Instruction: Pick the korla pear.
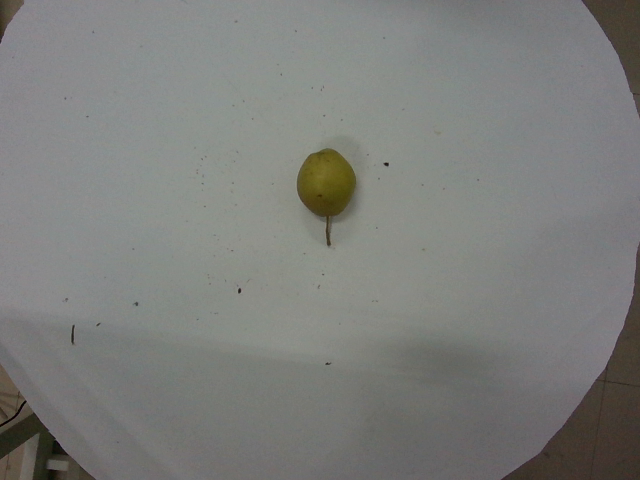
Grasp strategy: vertical